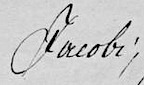
Signature of: friedrich heinrich jacobi